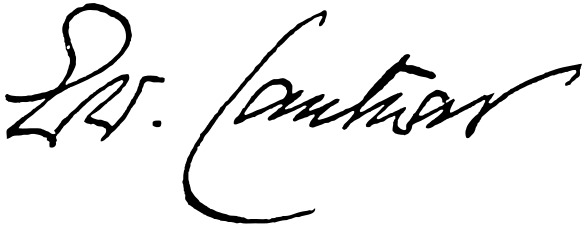
Signature of: edward benson